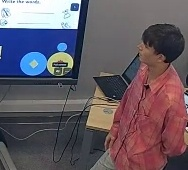
Транскрипция: I want to suggest you to pick your level of what you want to do. So I have the easy, medium and hard. They are quite easy, all of them, but you can choose.
Категория: Педагогические действия
Подкатегория: Делает пояснение/объяснение; Другое
Описание действия: Педагог переходит к следующему заданию, перед началом которого предлагает ученикам выбрать уровень его сложности - легкий, средний или сложный - для каждого индивидуально.
Контекст и комментарии: 1. Контекст ДО: ученики закончили одно из практических заданий и перешли к следующему. 2. Реакция ПОСЛЕ: ученики внимательно следят за действиями учителя на доске и оценивают, какой уровень им выбрать. 3. Педагогический смысл: действие было эффективно, так как предоставление трёх уровней сложности до начала задания позволяет каждому ученику сознательно и без стыда выбрать оптимальную зону вызова — не «слишком легко», не «непосильно», а «могу с небольшим усилием». Это развивает метакогнитивные навыки саморегуляции: учащиеся учатся оценивать свои силы и брать ответственность за обучение.